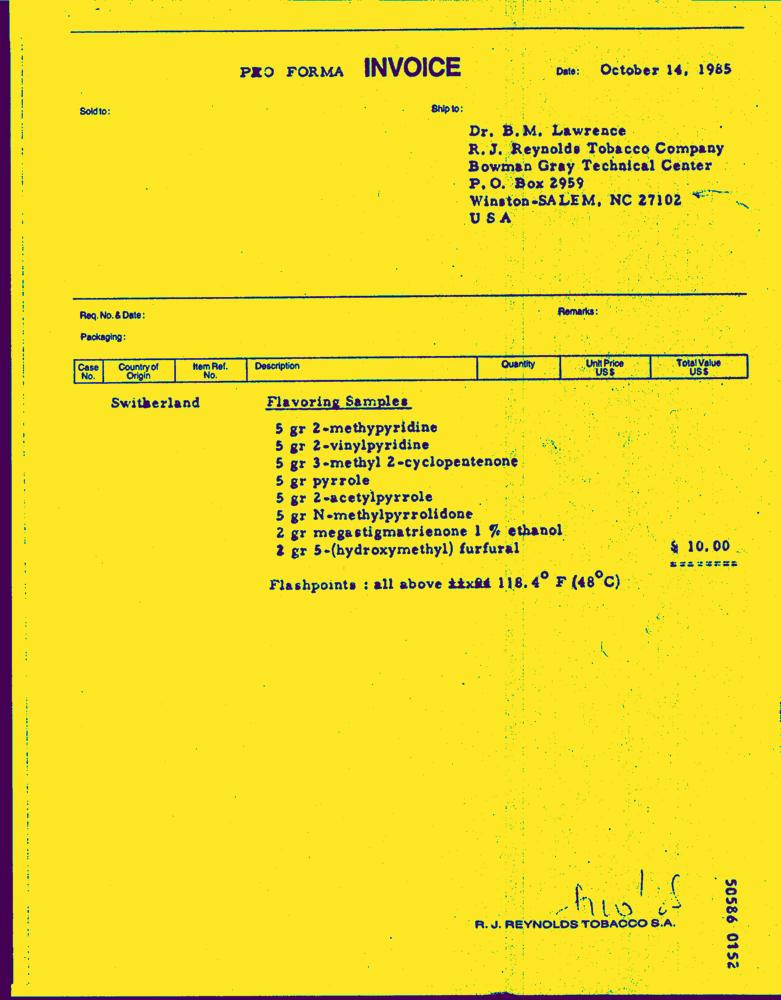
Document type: Invoice-Doc